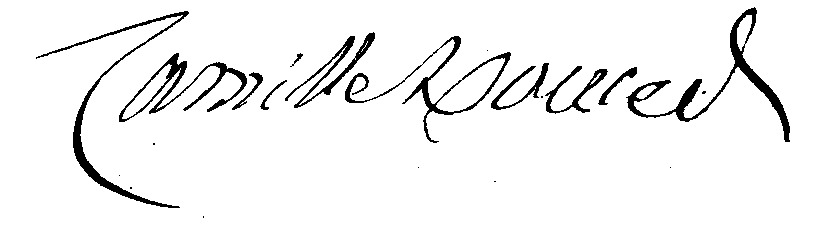
Signature of: camille doucet